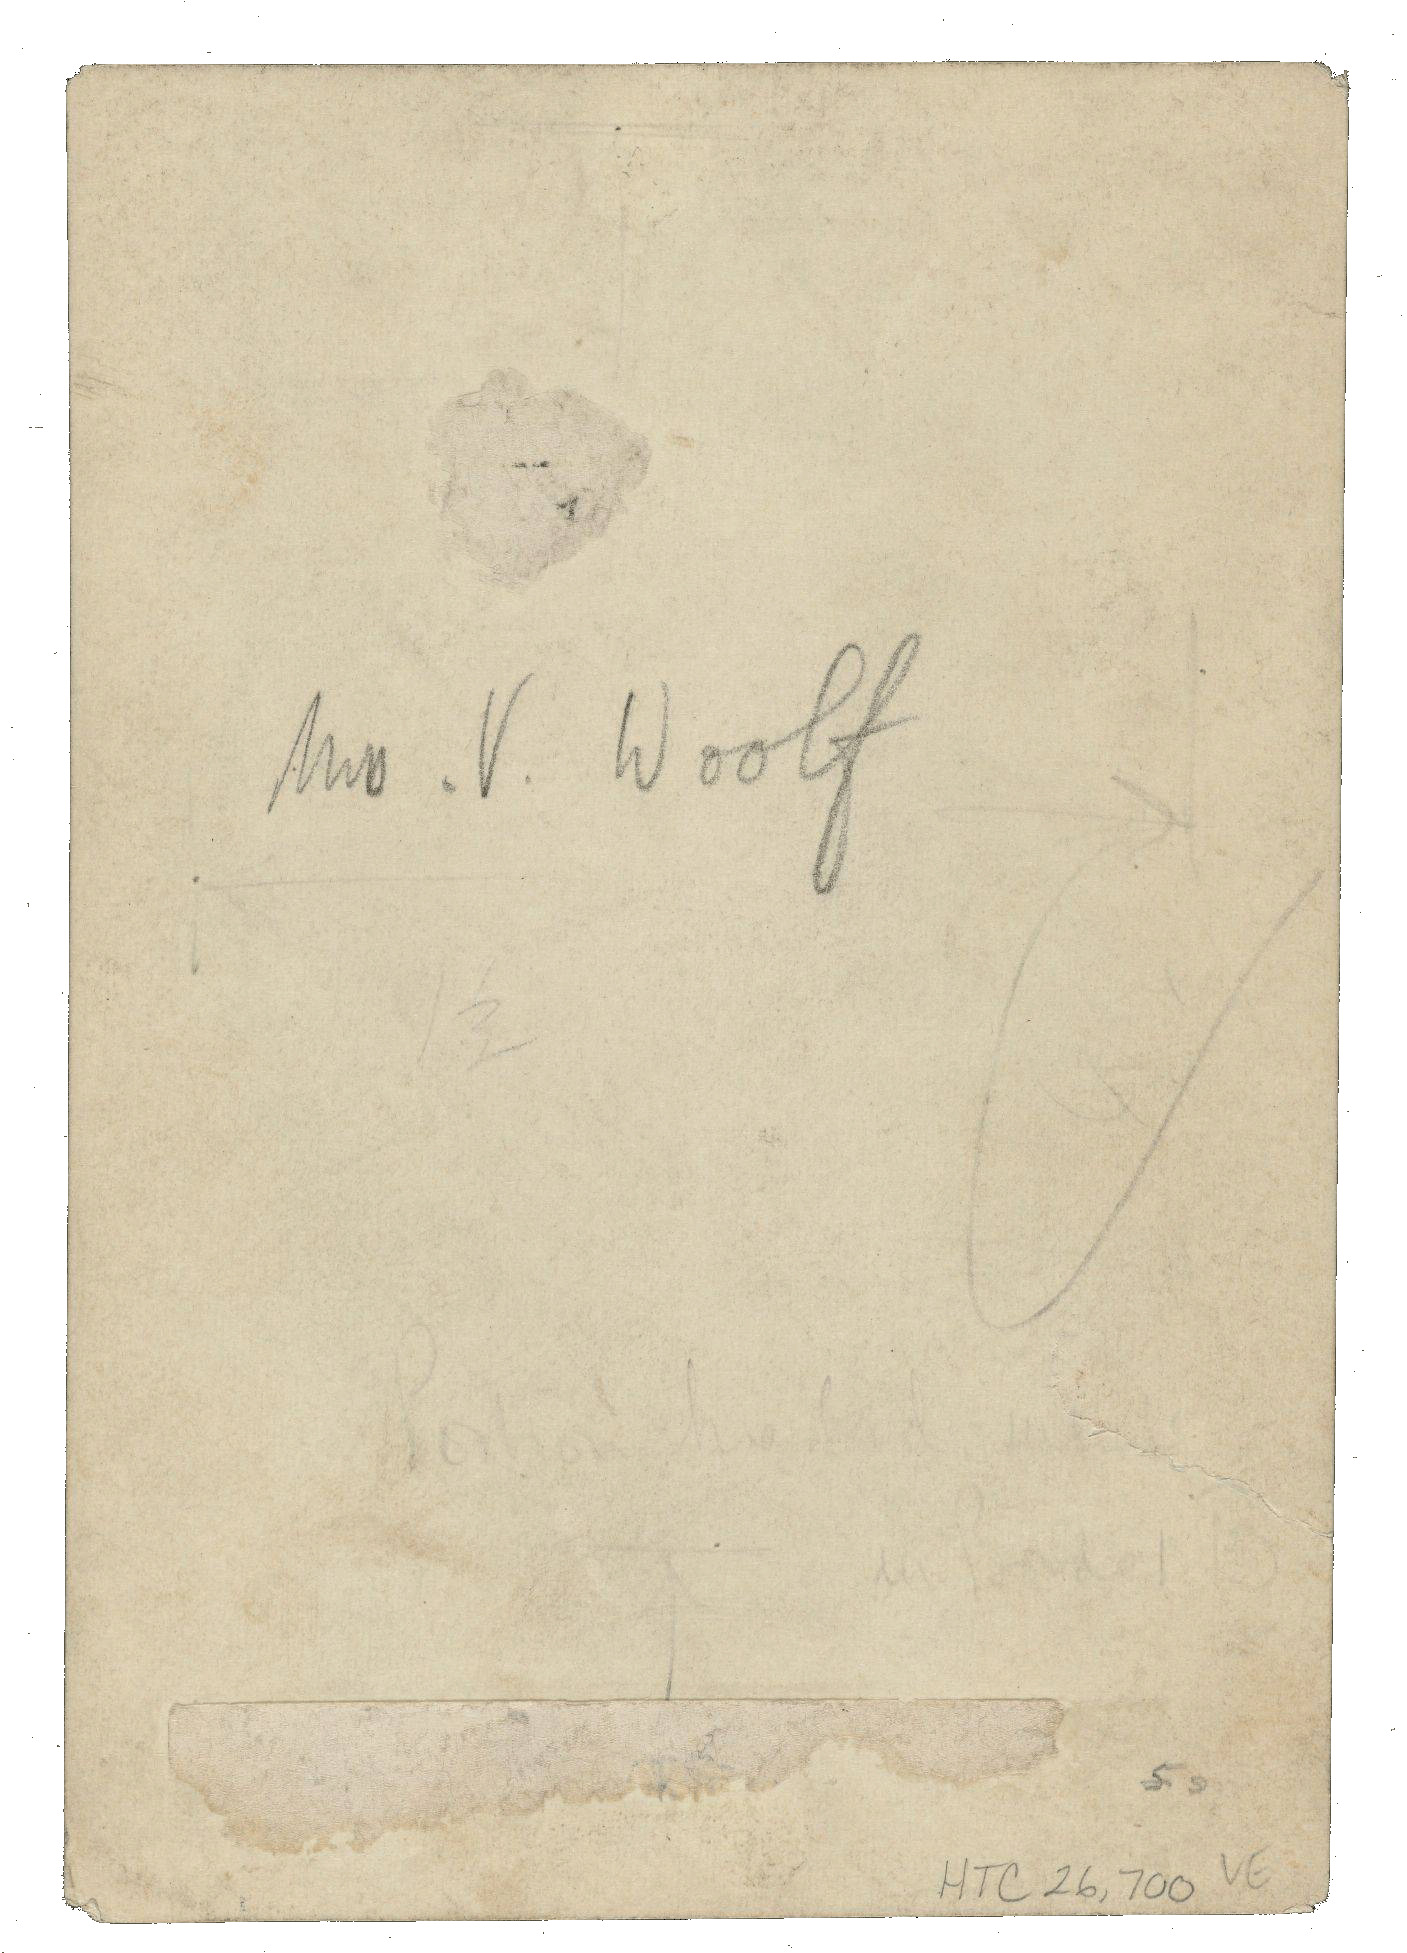
Signature of: virginia woolf